Question: What jurisdiction, city, or county is the document associated with?
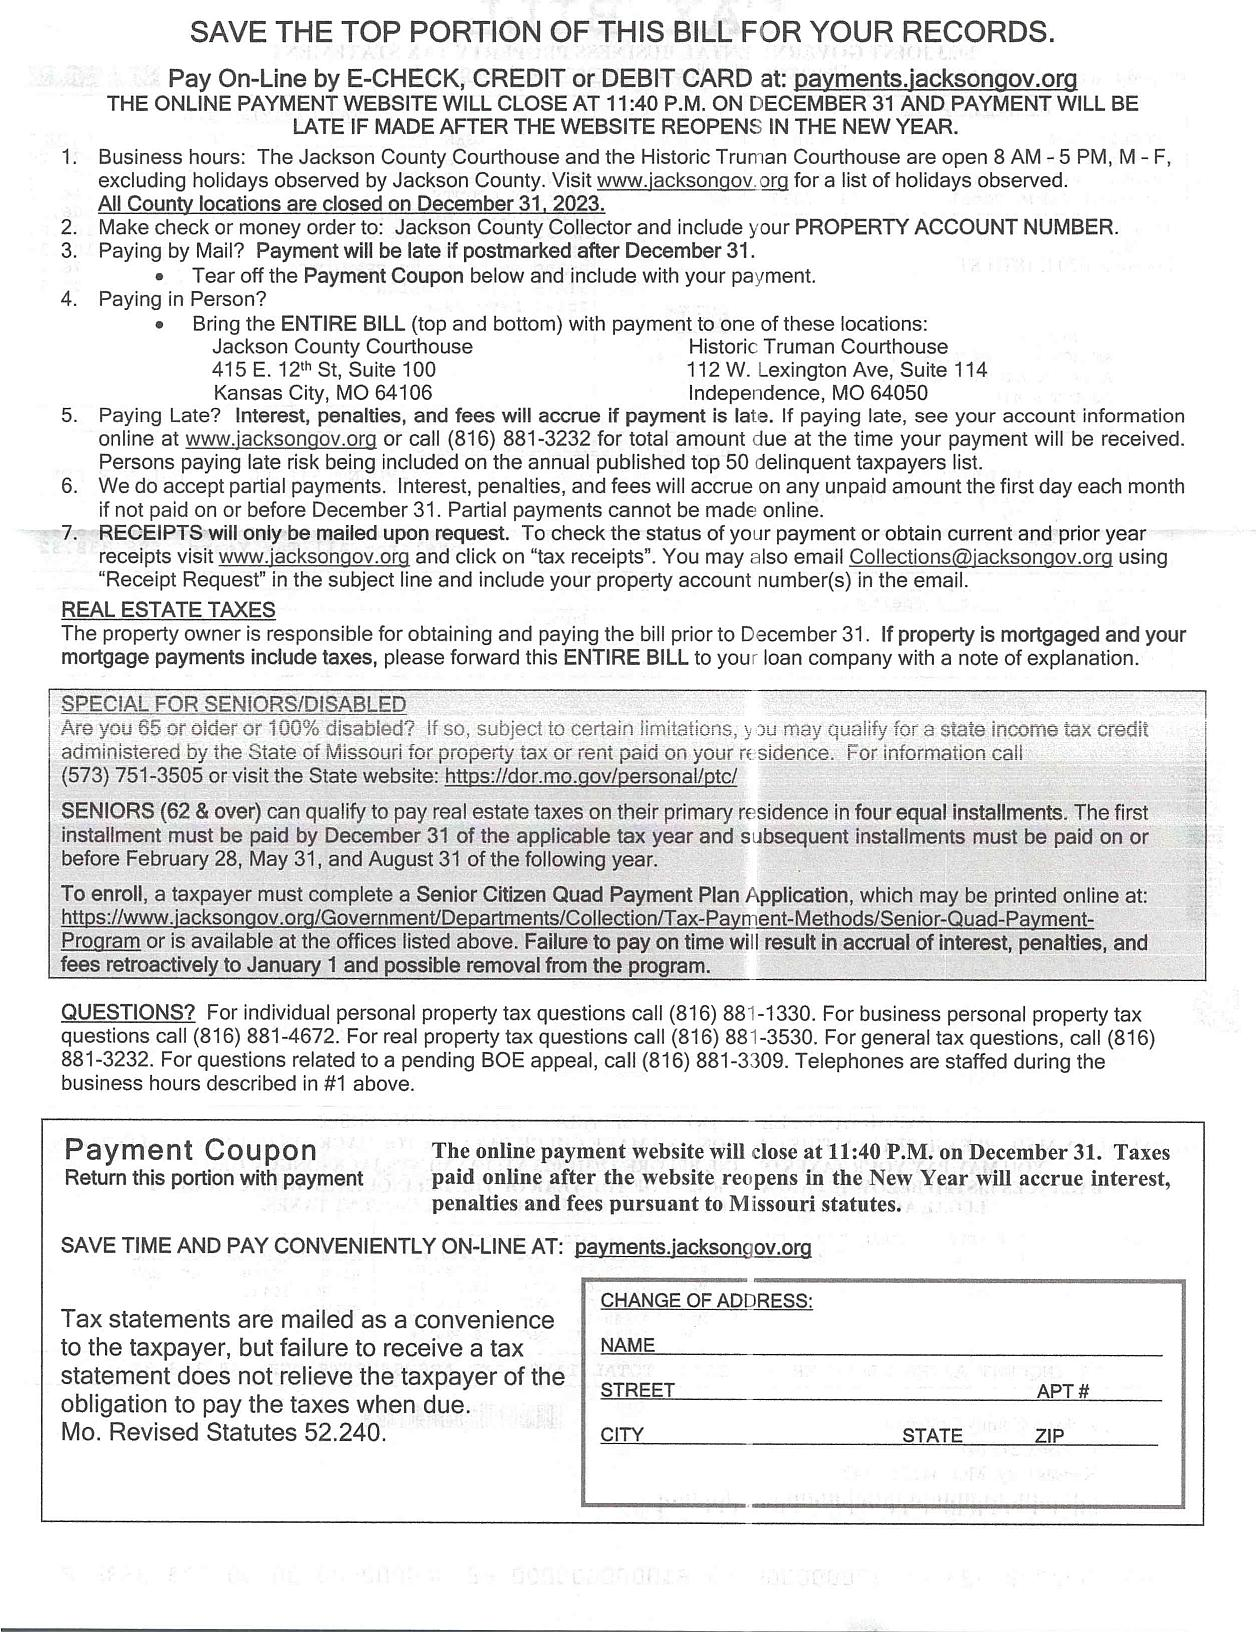
Answer: "Jackson County"